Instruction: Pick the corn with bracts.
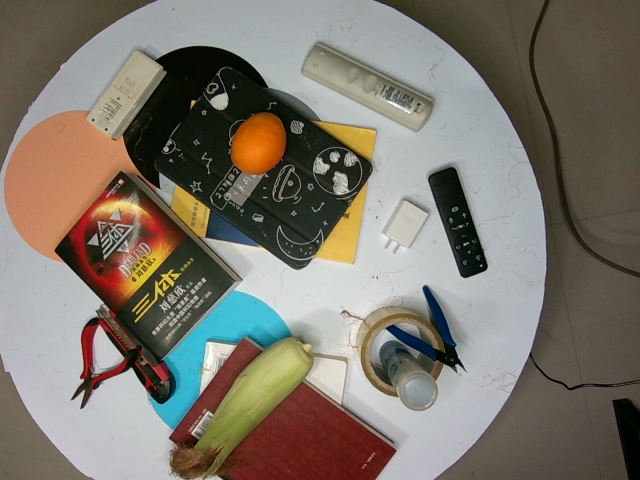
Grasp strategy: vertical